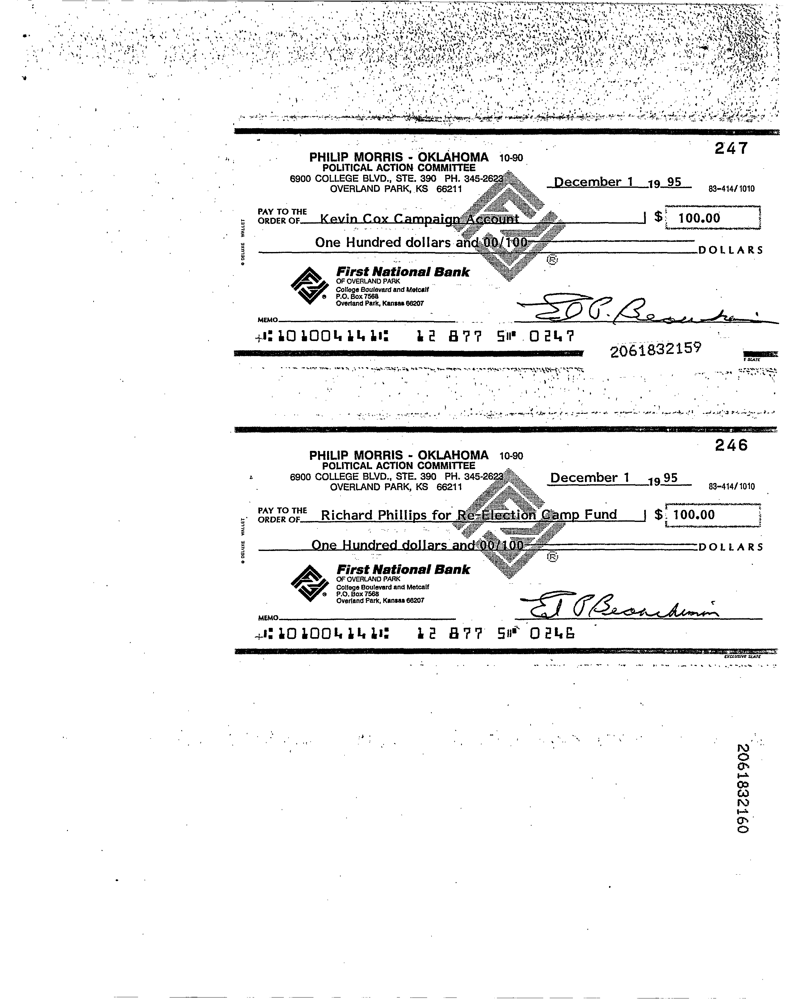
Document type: Invoice